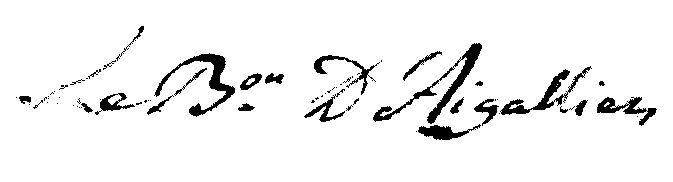
Signature of: gabriel françois de brueys d aigalliers